Question: What do the imaging results show?
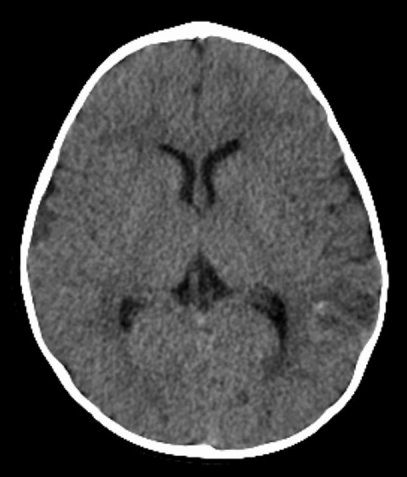
Answer: The imaging shows CT- Mixed density lesion within the posterior temporal and parietal lobes.

MRI-Exophytic appearing lesion which has an intra axial component and enhances homogeneously. CT- Mixed density lesion within the posterior temporal and parietal lobes. MRI-Exophytic appearing lesion which has an intra axial component and enhances homogeneously..